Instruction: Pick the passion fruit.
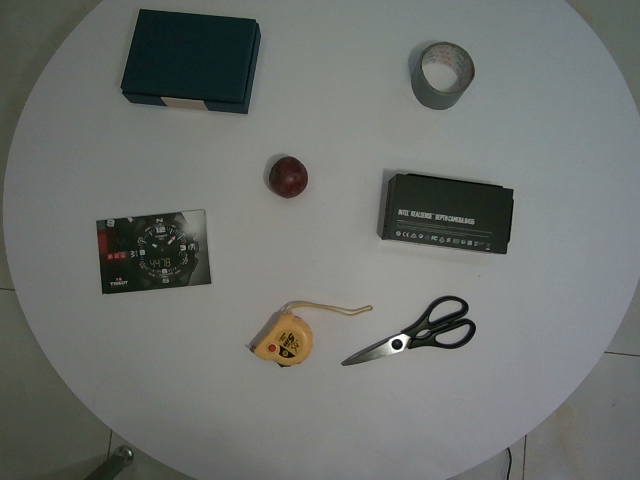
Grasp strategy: vertical